Question: What do the imaging results show?
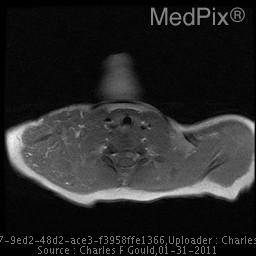
Answer: The imaging shows Lobulated, intensely enhancing mass lesion with high flow intralesional vessels. Axial SPGR T1 again demonstrating an inflitrative lobulated mass that is isointense to muscle..